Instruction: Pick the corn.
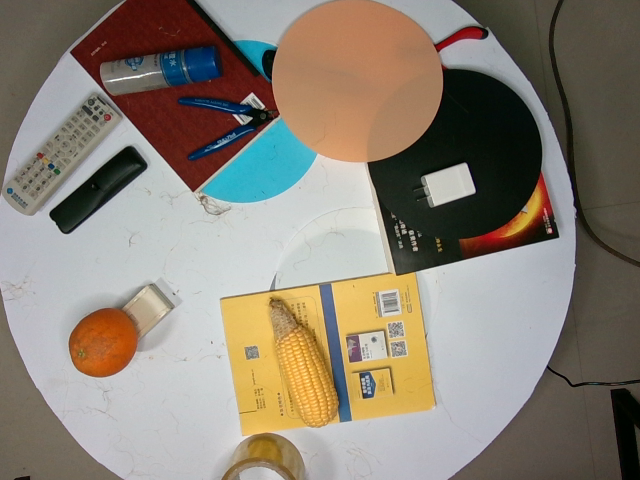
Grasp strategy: vertical